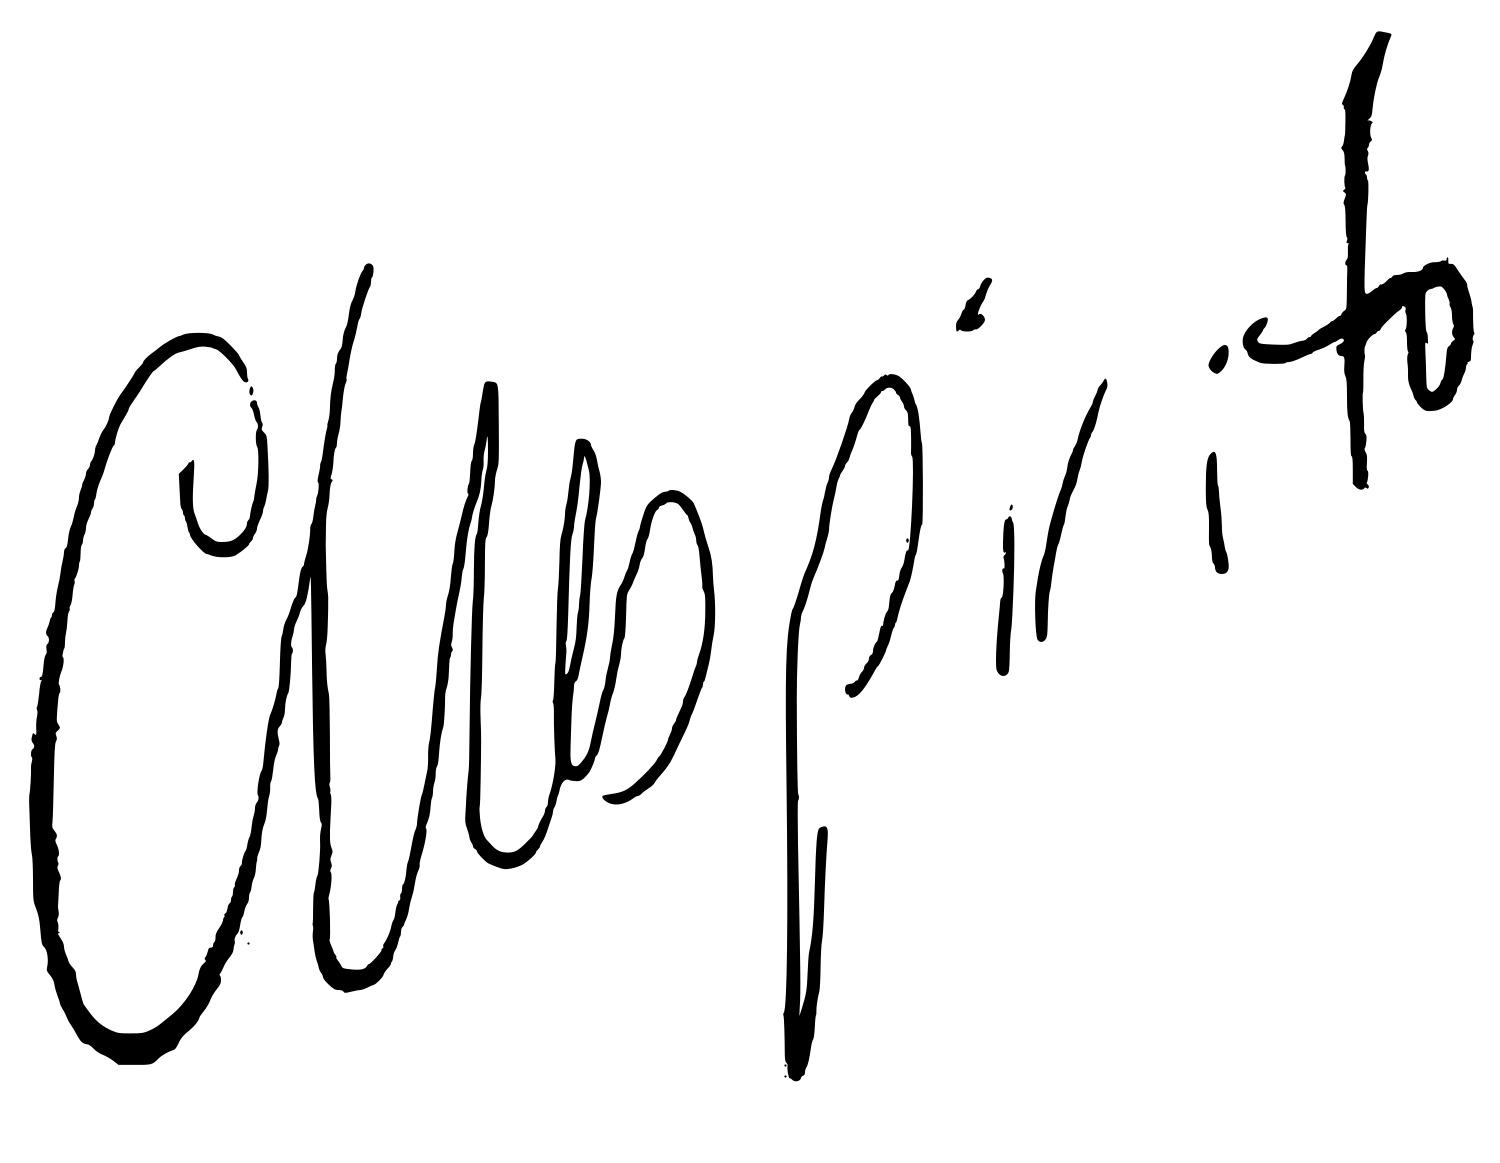
Signature of: chespirito